Question: What are the imaging findings?
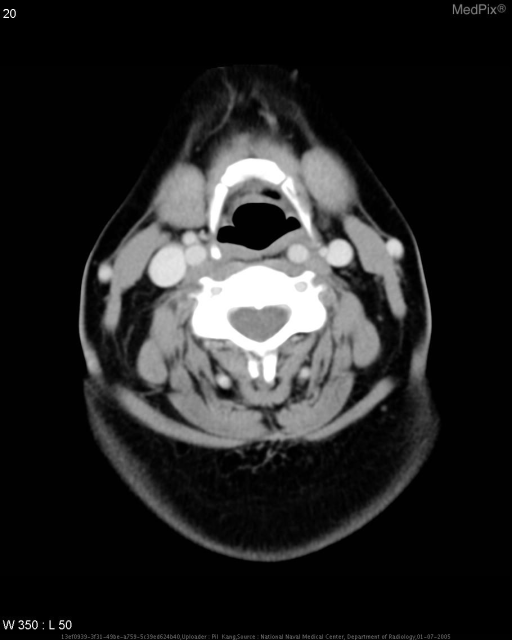
Answer: The imaging shows Axial CT image of the neck demonstrates medial deviation of the left internal carotid artery.  Note that the left internal carotid artery is just below the pharyngeal mucosa in the retropharyngeal fat.

Curved reconstruction of the axial images delineates the medially deviated course of the left internal carotid artery.

Incidentally, the patient had no lymphadenopathy pathologic by size criteria throughout her neck, chest, abdomen, and pelvis study. Axial CT image of the neck demonstrates medially deviated left internal carotid artery.  Note that the left internal carotid artery is just below the pharyngeal mucosa in the retropharyngeal fat.

Incidentally, the patient had no lymphadenopathy pathologic by size criteria throughout her neck, chest, abdomen, and pelvis study..